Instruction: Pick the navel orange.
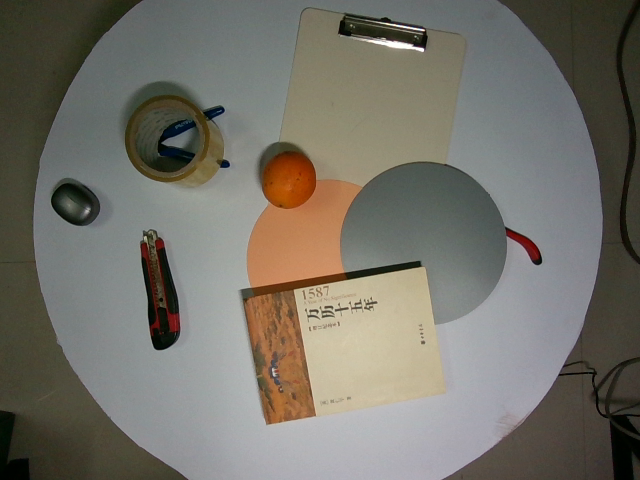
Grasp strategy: vertical